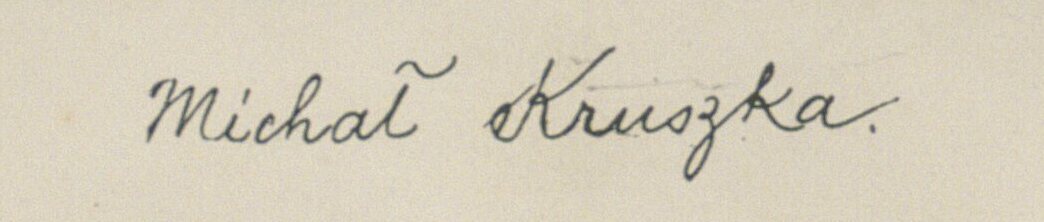
Signature of: michał kruszka